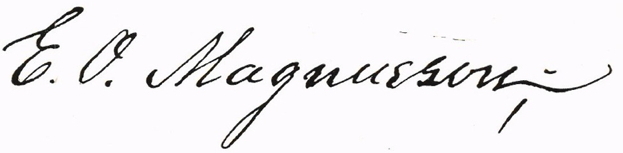
Signature of: otto magnusson